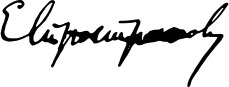
Signature of: evtim sprostranov